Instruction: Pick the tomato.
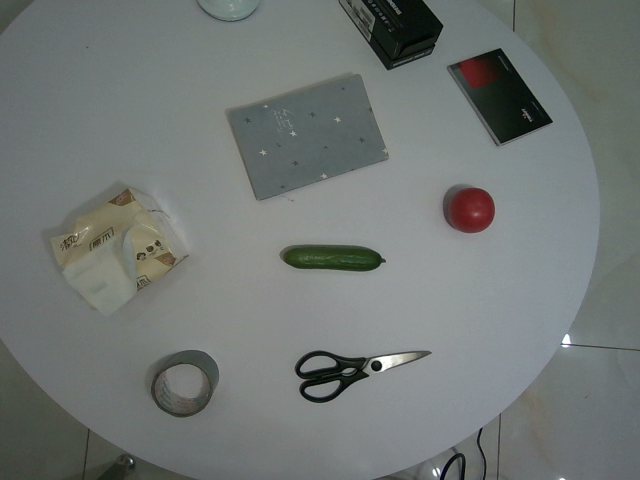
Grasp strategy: vertical